Question: In what way does the history help explain the case?
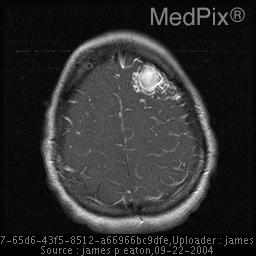
Answer: The patient's history of 26 yo female who had sudden loss of consciousness followed by the worst headach of life.  She was previously healthy with no history of trauma. is key in understanding the case.